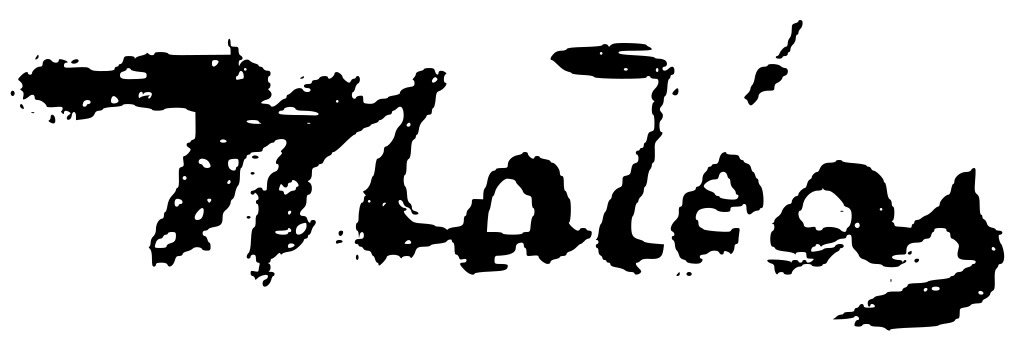
Signature of: konstantinos maleas